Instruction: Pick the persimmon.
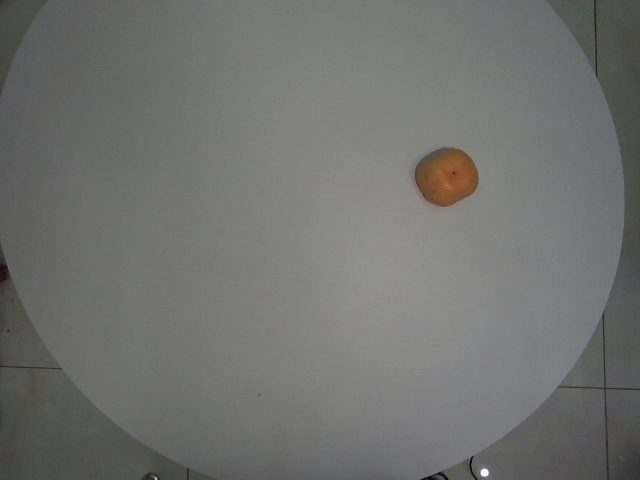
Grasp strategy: vertical